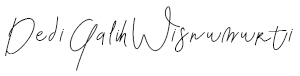
Signature of: dedi galih wisnumurti